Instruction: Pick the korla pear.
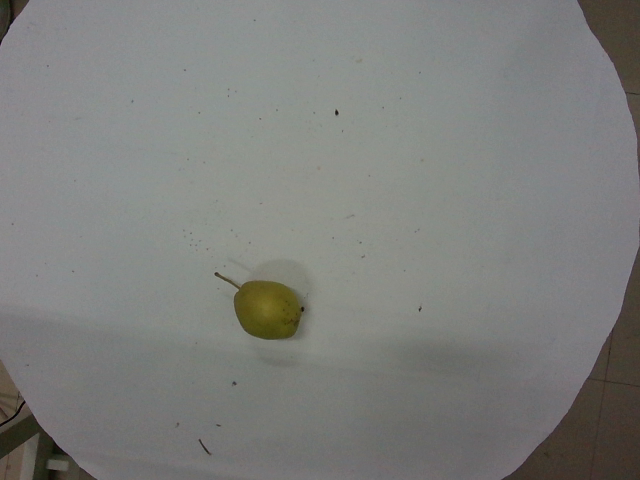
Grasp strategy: vertical